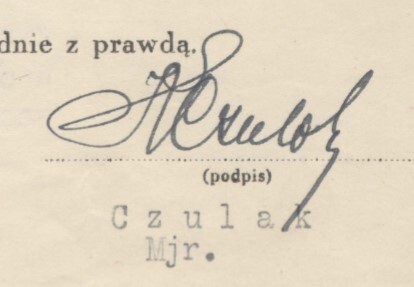
Signature of: karol czulak